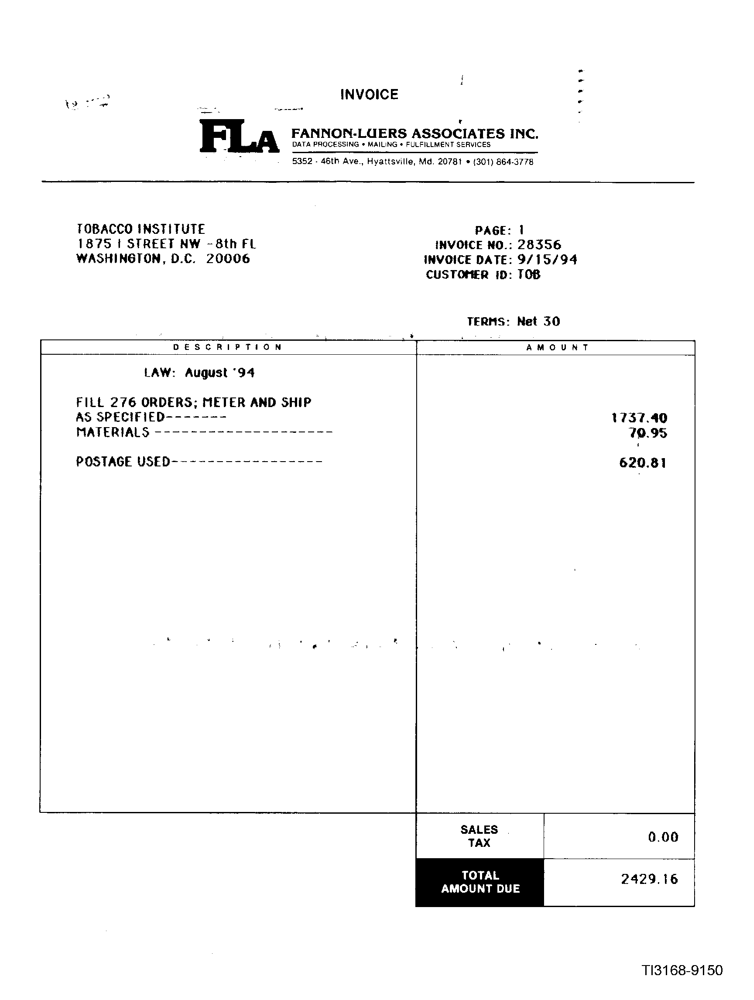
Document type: Invoice